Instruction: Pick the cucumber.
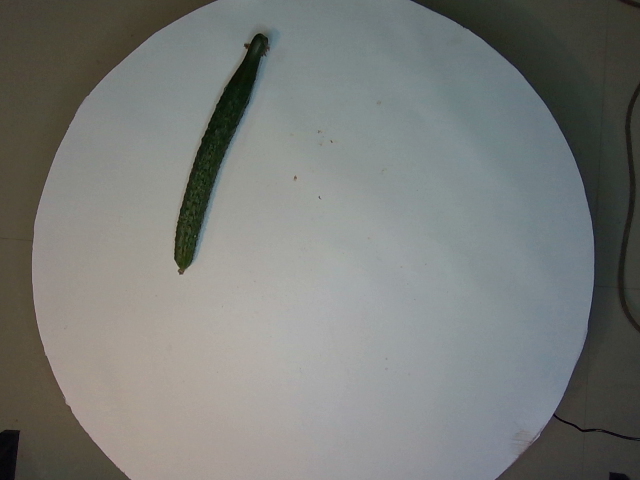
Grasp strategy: vertical